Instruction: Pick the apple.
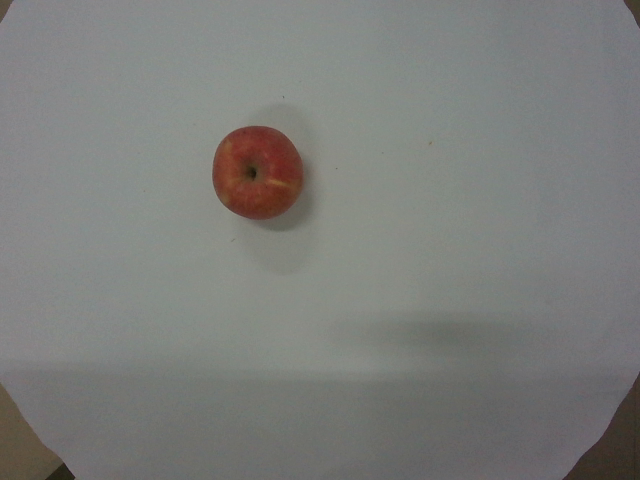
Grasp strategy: vertical